Question: Explain the disease:
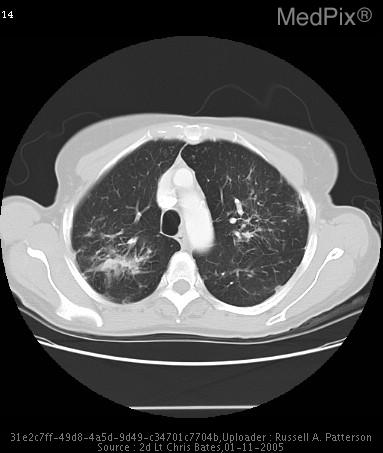
Answer: The disease is discussed as: Sarcoidosis is a granulomatous disorder of unknown etiology that can affect multiple systems; the presence of noncaseating granulomas in the involved organs is what characterizes it pathologically.  Sarcoidosis is estimated to have a prevalence of 10-20 per 100,000 and is 3-4 times more common in African Americans than Caucasians.  The most common target of sarcoidosis is the lungs, around 90% of all patients with sarcoidosis have lung involvement, resulting in the main symptoms including cough, dyspnea, chest pain, and the less common features include fatigue, weakness, malaise, fever, and weight loss.  Sarcoidosis, when in its extrapulmonary form, can result in a plethora of other complaints depending on the organ system affected.  But approximately 50% of those with sarcoidosis are asymptomatic at the time it is discovered.  The treatment for sarcoidosis is not straightforward.  It is typically agreed upon that treatment should begin if the patient is symptomatic, if lung function is deteriorating, or the radiological findings associated with sarcoidosis are worsening.  The current primary treatment is with daily oral corticosteroids.  The best dose is not known so a dose must be chosen by balancing the risk of adverse effects versus the benefits of therapy.  Treatment typically lasts between 6 to 12 months.